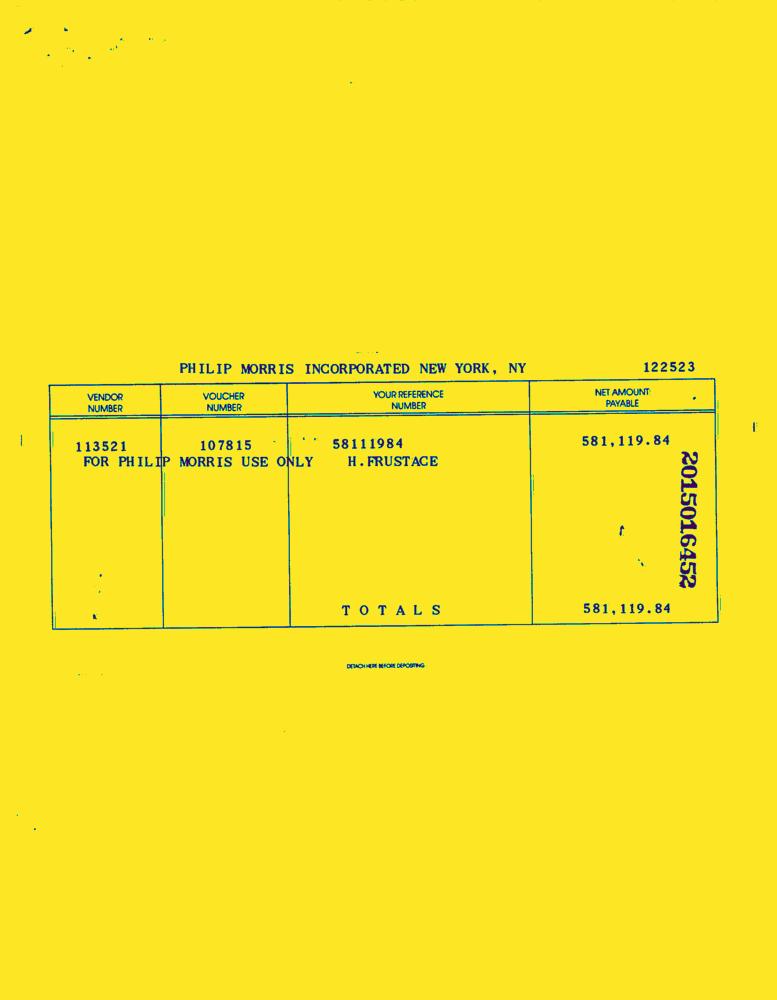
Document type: Invoice-Doc